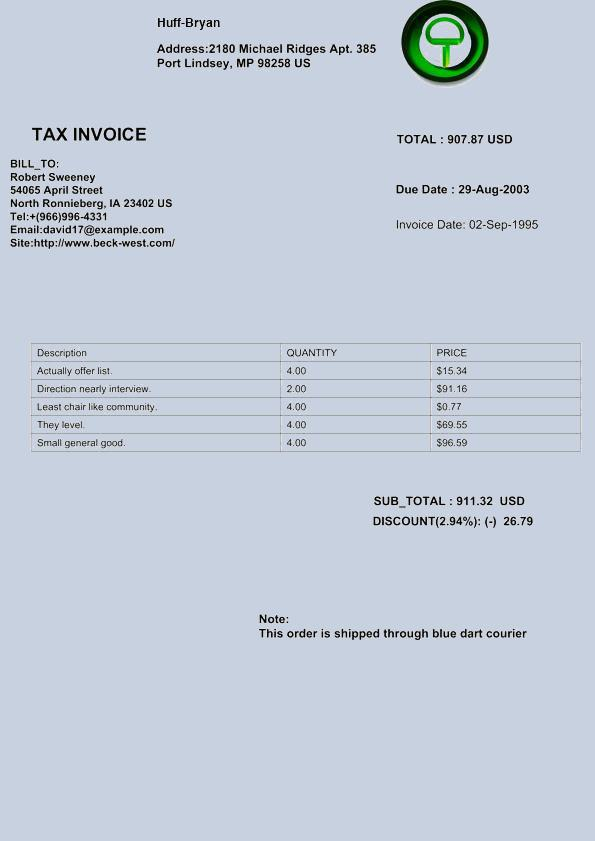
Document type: Invoice